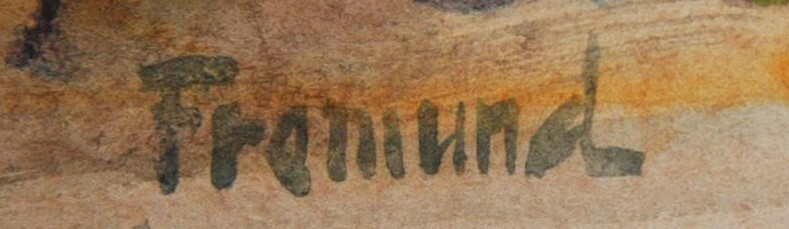
Signature of: richard fremund